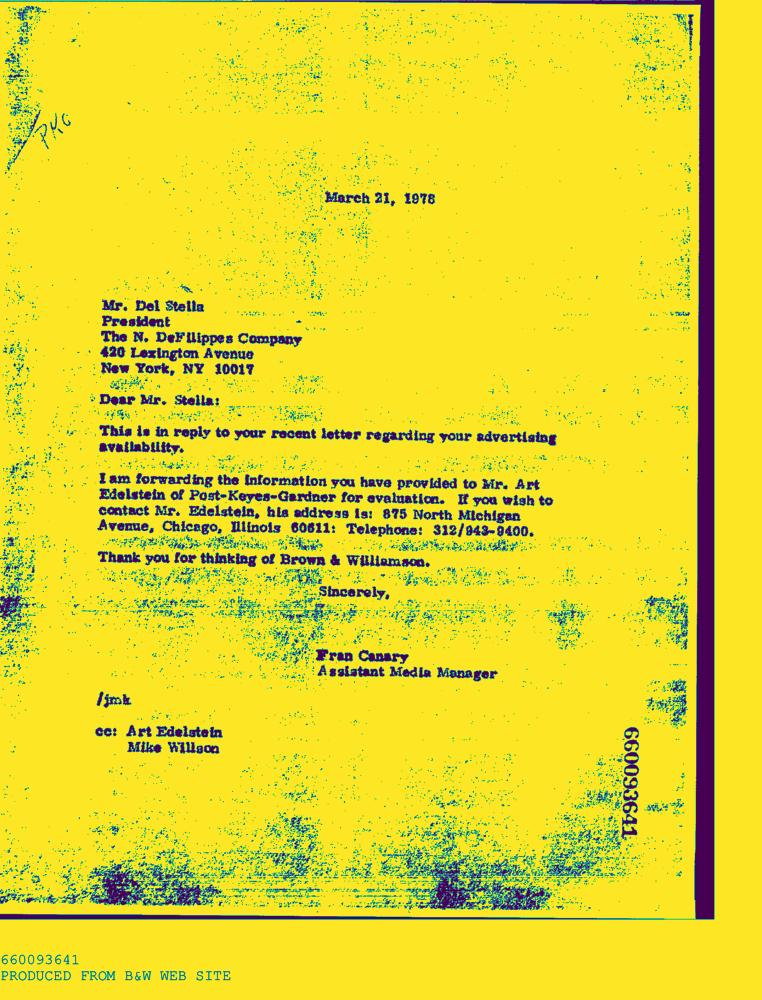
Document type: Letter-Doc